Question: What could the diagnosis suggest?
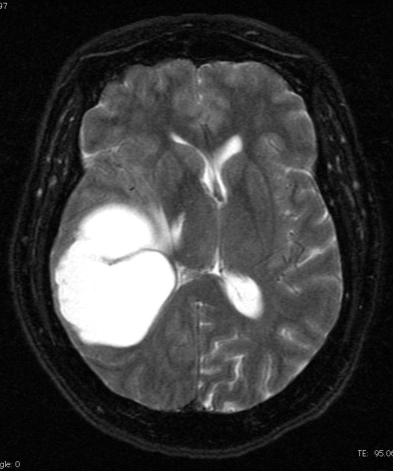
Answer: The possible diagnosis includes •  Abscess
•  Parasitic disease
•  Ganglioglioma, Pleomorphic Xanthoastrocytoma (PXA)
•  Metastasis (unusual appearance).